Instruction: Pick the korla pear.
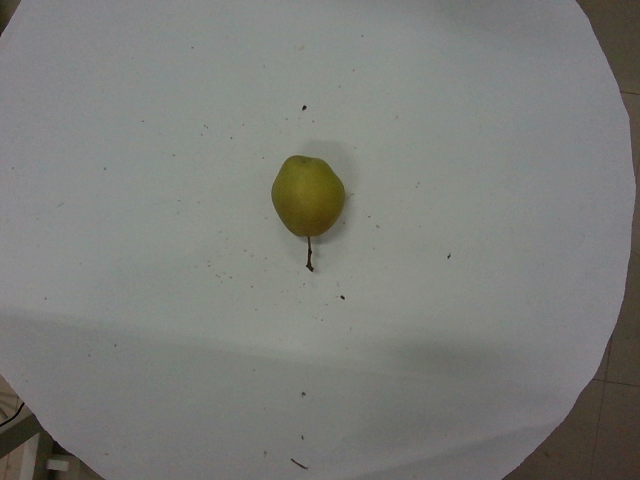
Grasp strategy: vertical